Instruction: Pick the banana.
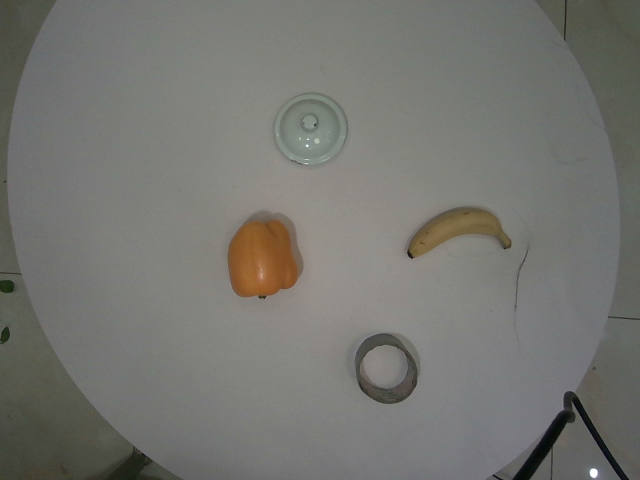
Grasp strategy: vertical